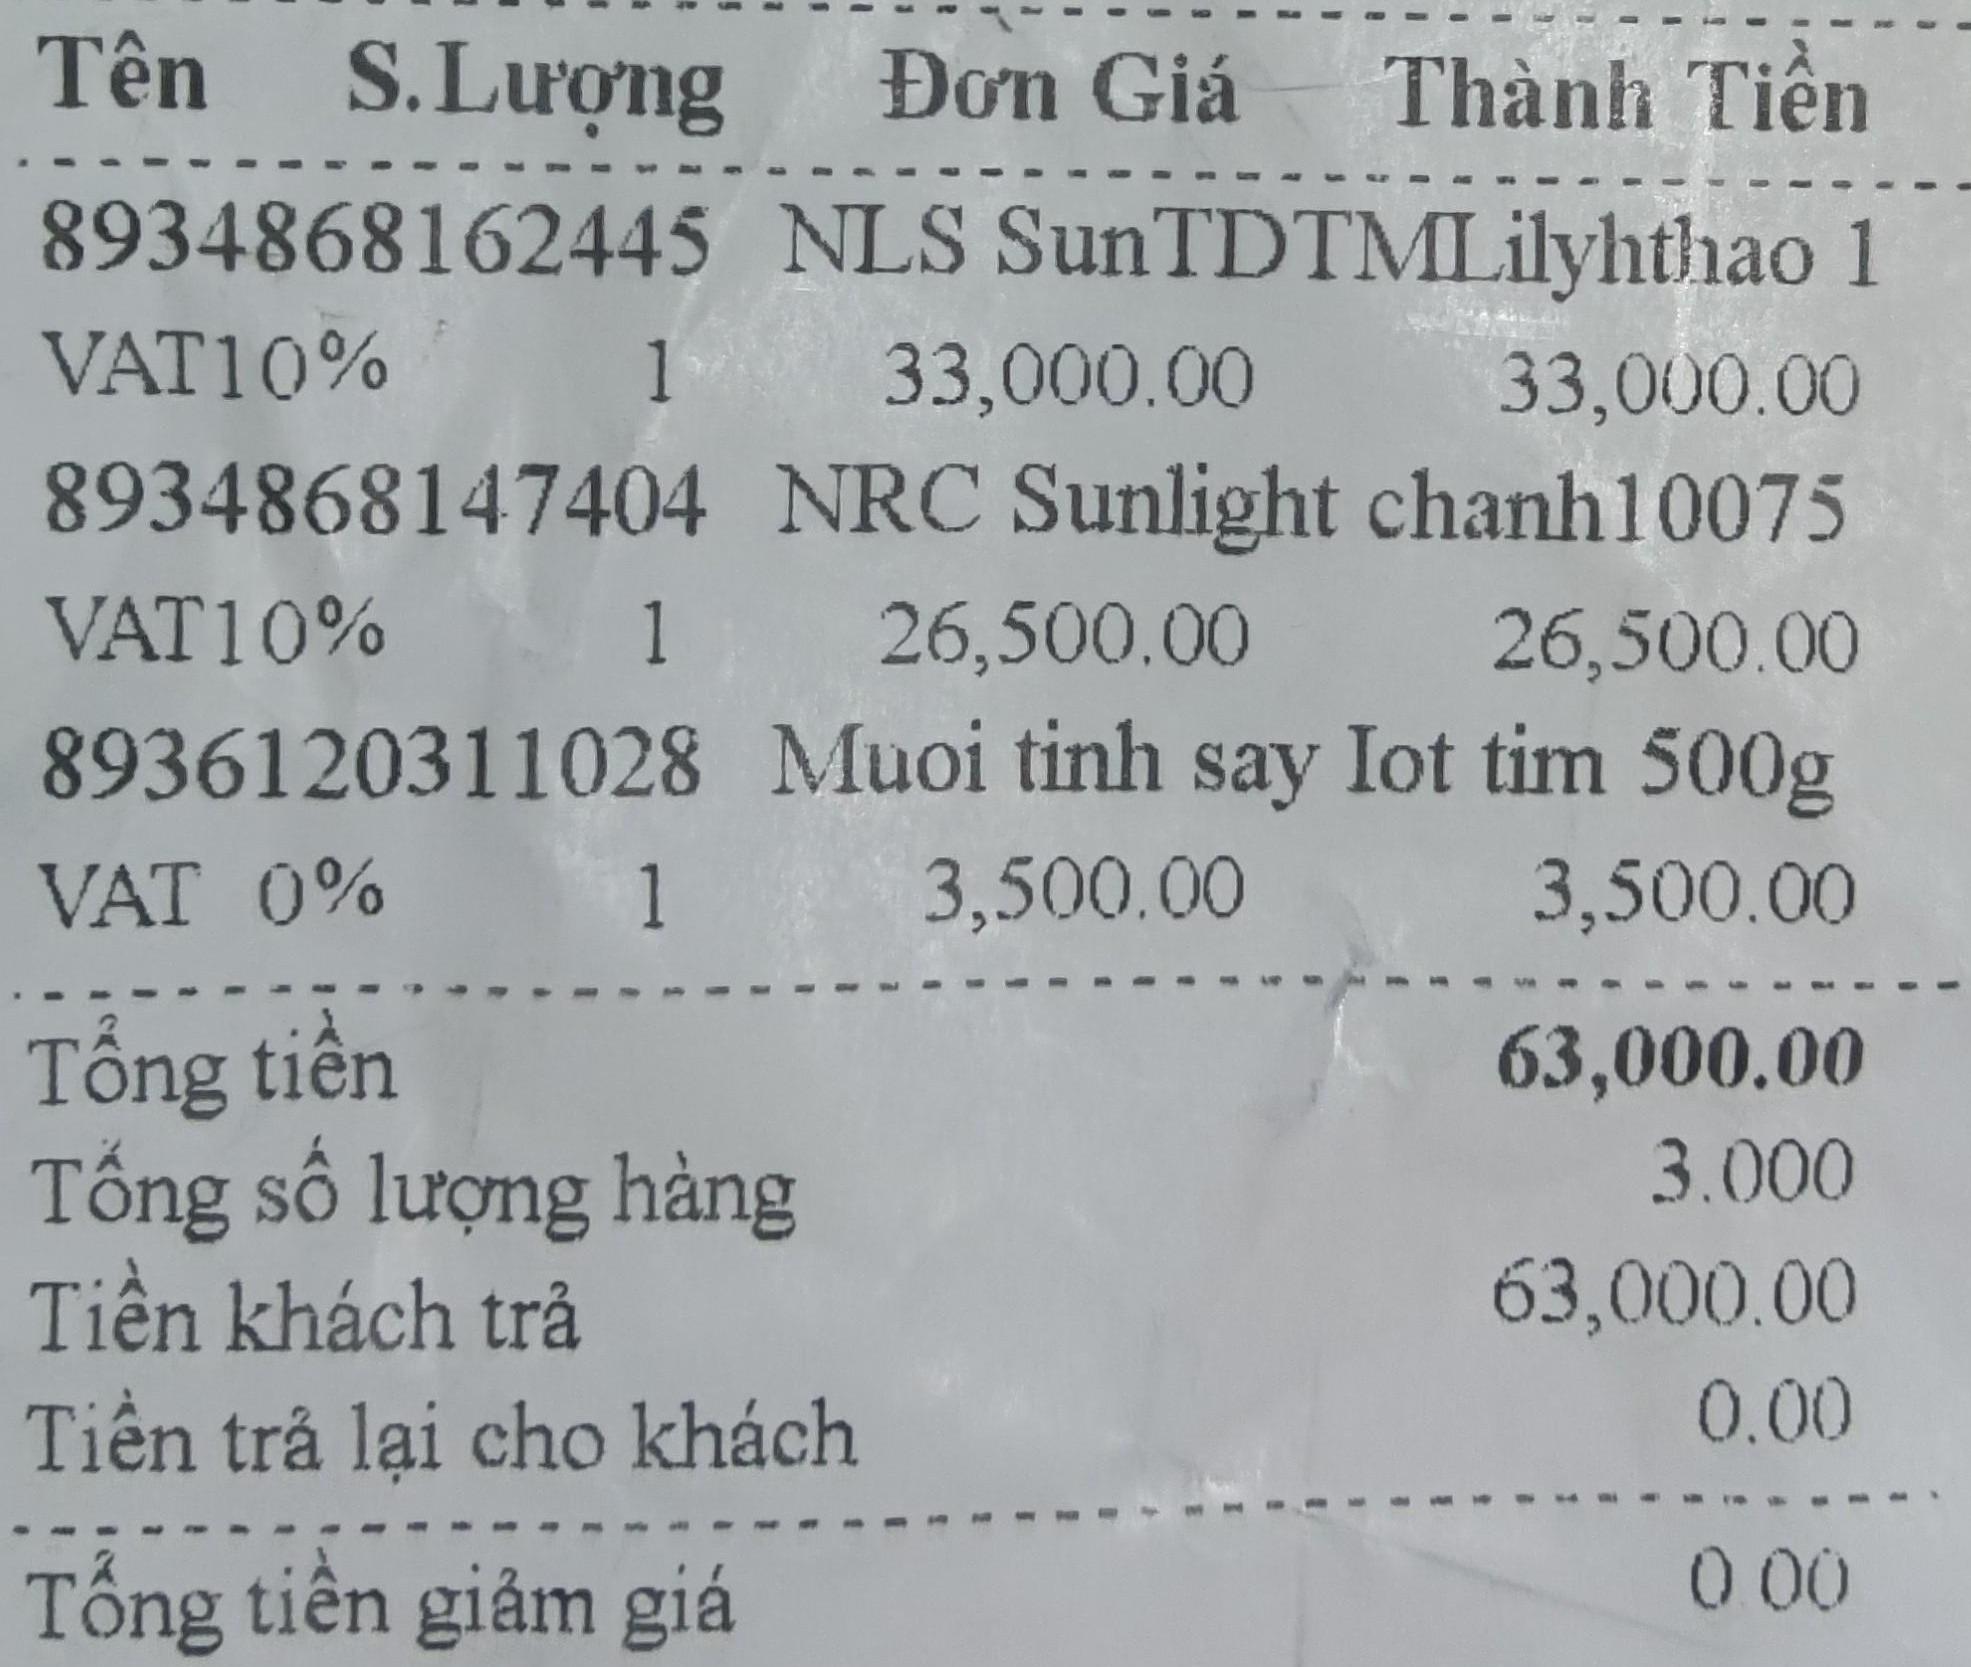
<table>
  <tr>
    <th>Mã số / Tên mặt hàng</th>
    <th>S.Lượng</th>
    <th>Đơn Giá</th>
    <th>Thành Tiền</th>
  </tr>
  <tr>
    <td>8934868162445 NLS SunTDTMLilyhthao 1<br><small>VAT 10%</small></td>
    <td>1</td>
    <td>33,000.00</td>
    <td>33,000.00</td>
  </tr>
  <tr>
    <td>8934868147404 NRC Sunlight chanh10075<br><small>VAT 10%</small></td>
    <td>1</td>
    <td>26,500.00</td>
    <td>26,500.00</td>
  </tr>
  <tr>
    <td>8936120311028 Muoi tinh say Iot tim 500g<br><small>VAT 0%</small></td>
    <td>1</td>
    <td>3,500.00</td>
    <td>3,500.00</td>
  </tr>
</table>

Tổng tiền 63,000.00
Tổng số lượng hàng 3.000
Tiền khách trả 63,000.00
Tiền trả lại cho khách 0.00
Tổng tiền giảm giá 0 00